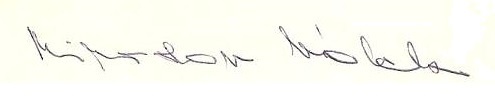
Signature of: miroslav válek